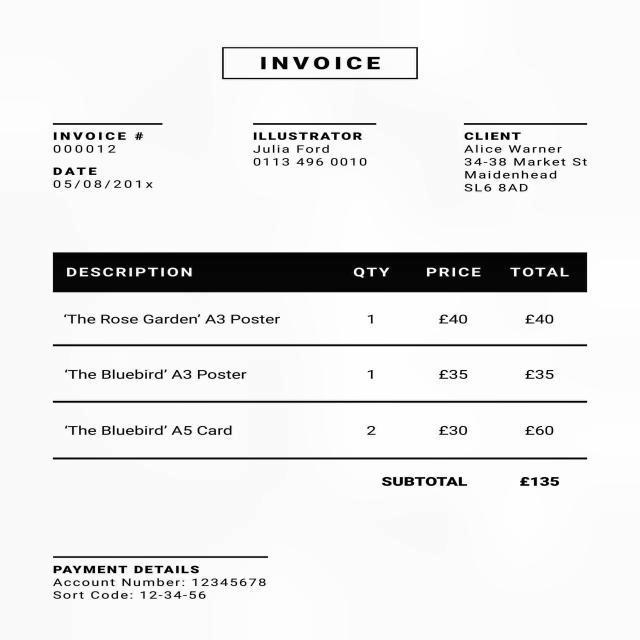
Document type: Invoice